Question: What is the assessed value of the property as noted in the document?
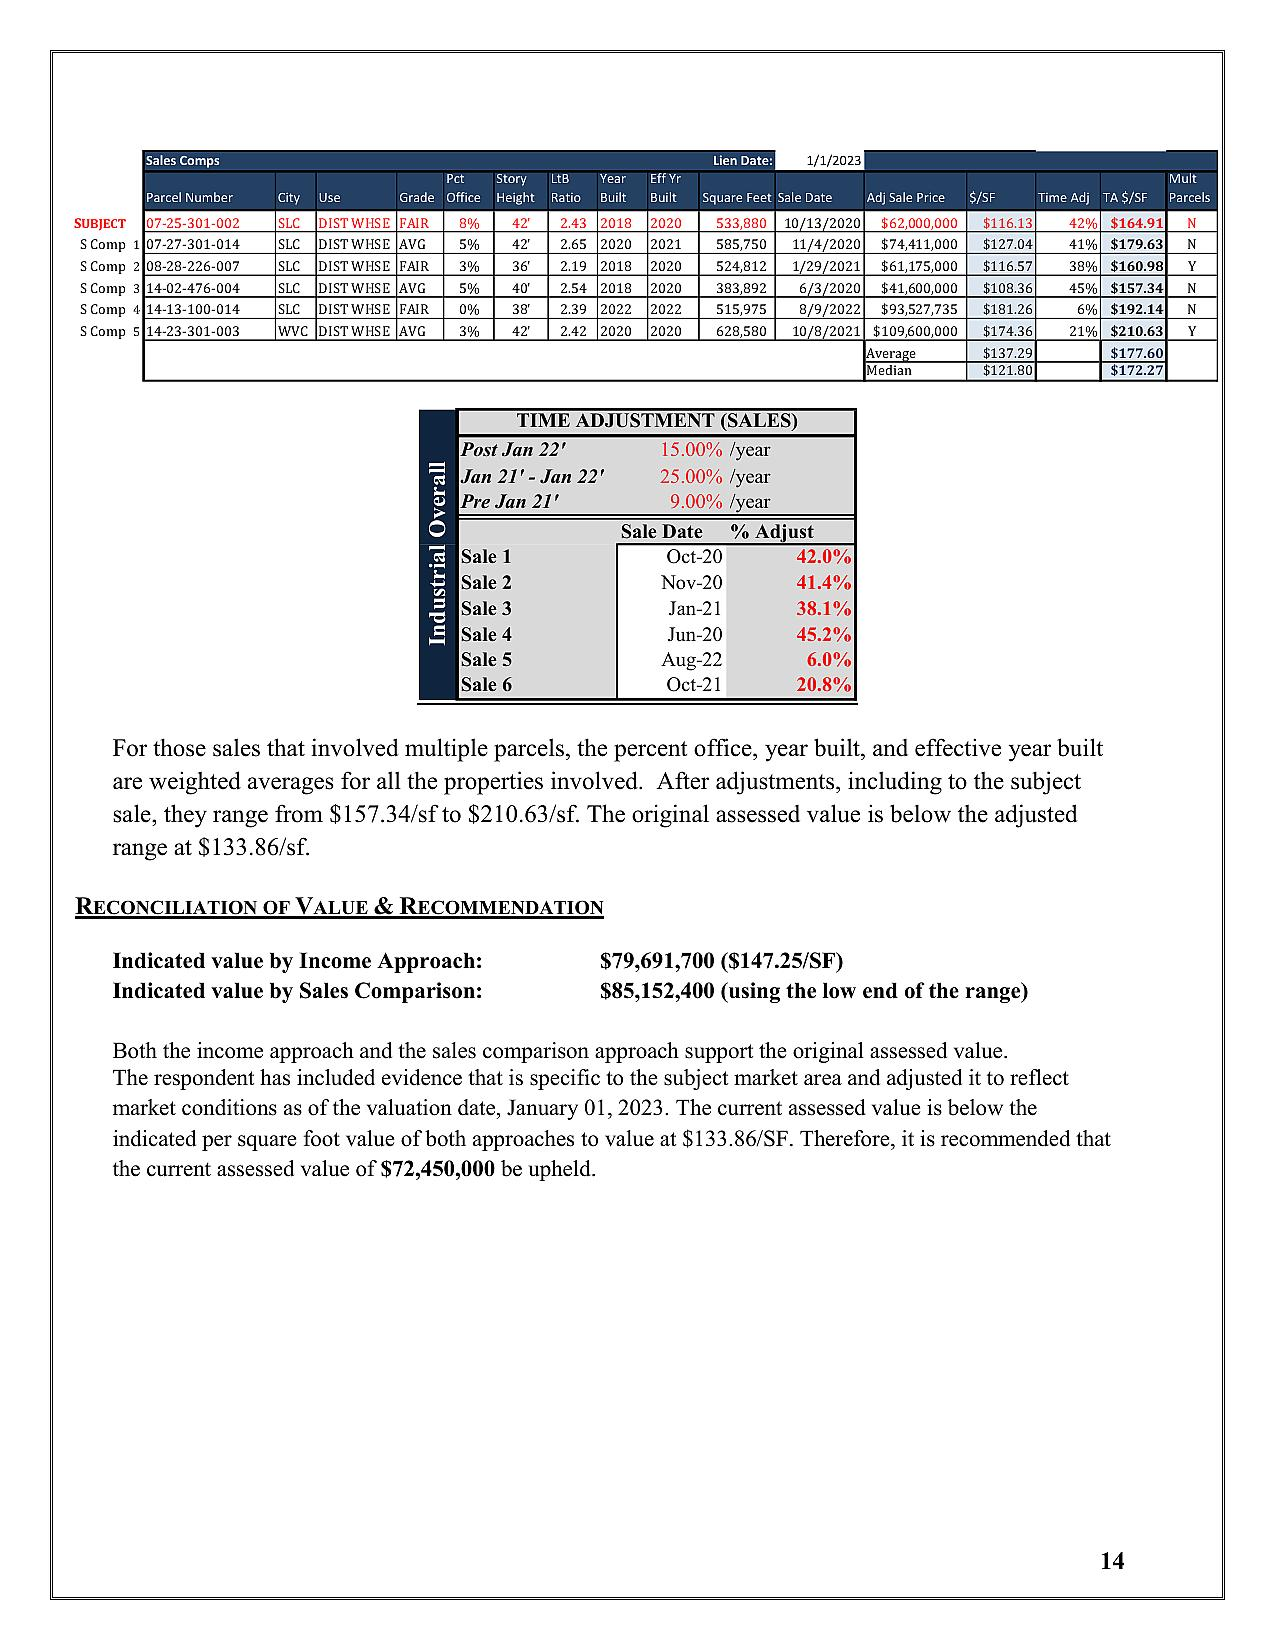
Answer: "$61,175,000 "